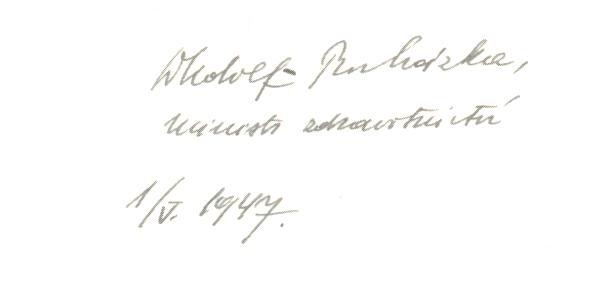
Signature of: adolf procházka